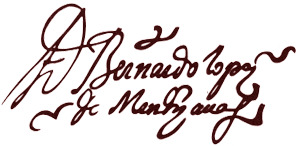
Signature of: bernardo lópez de mendizábal